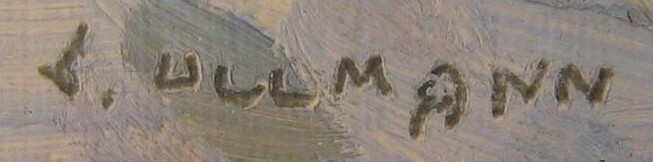
Signature of: josef ullmann